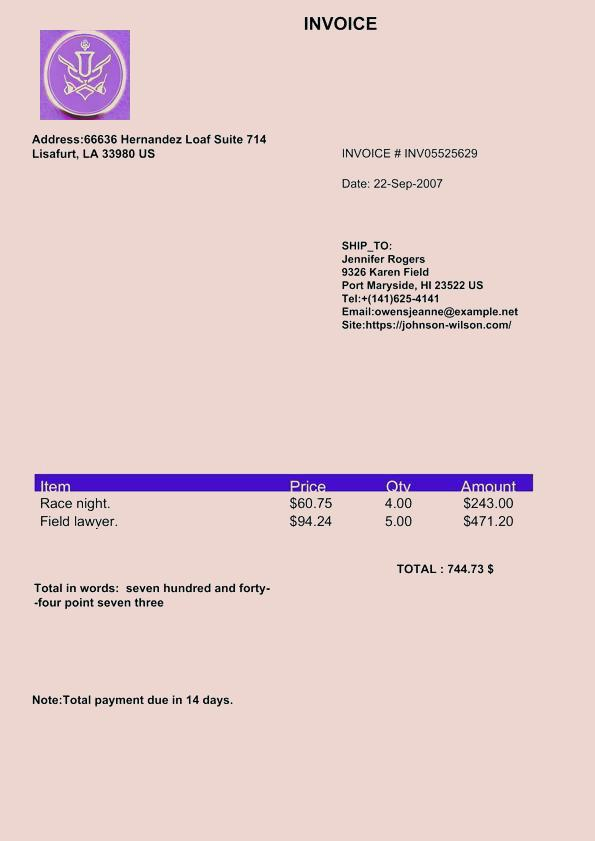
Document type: Invoice